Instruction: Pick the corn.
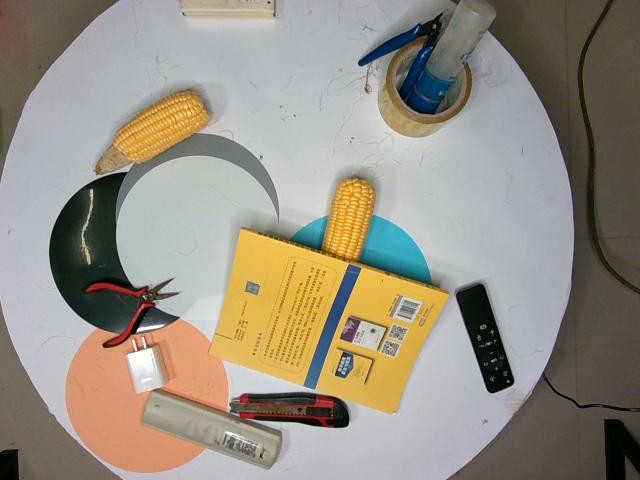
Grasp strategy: vertical